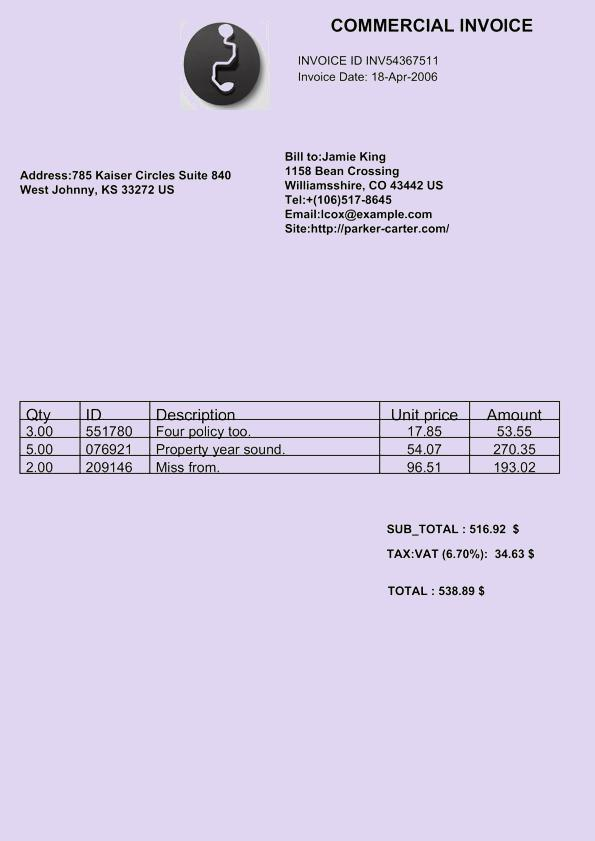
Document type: Invoice